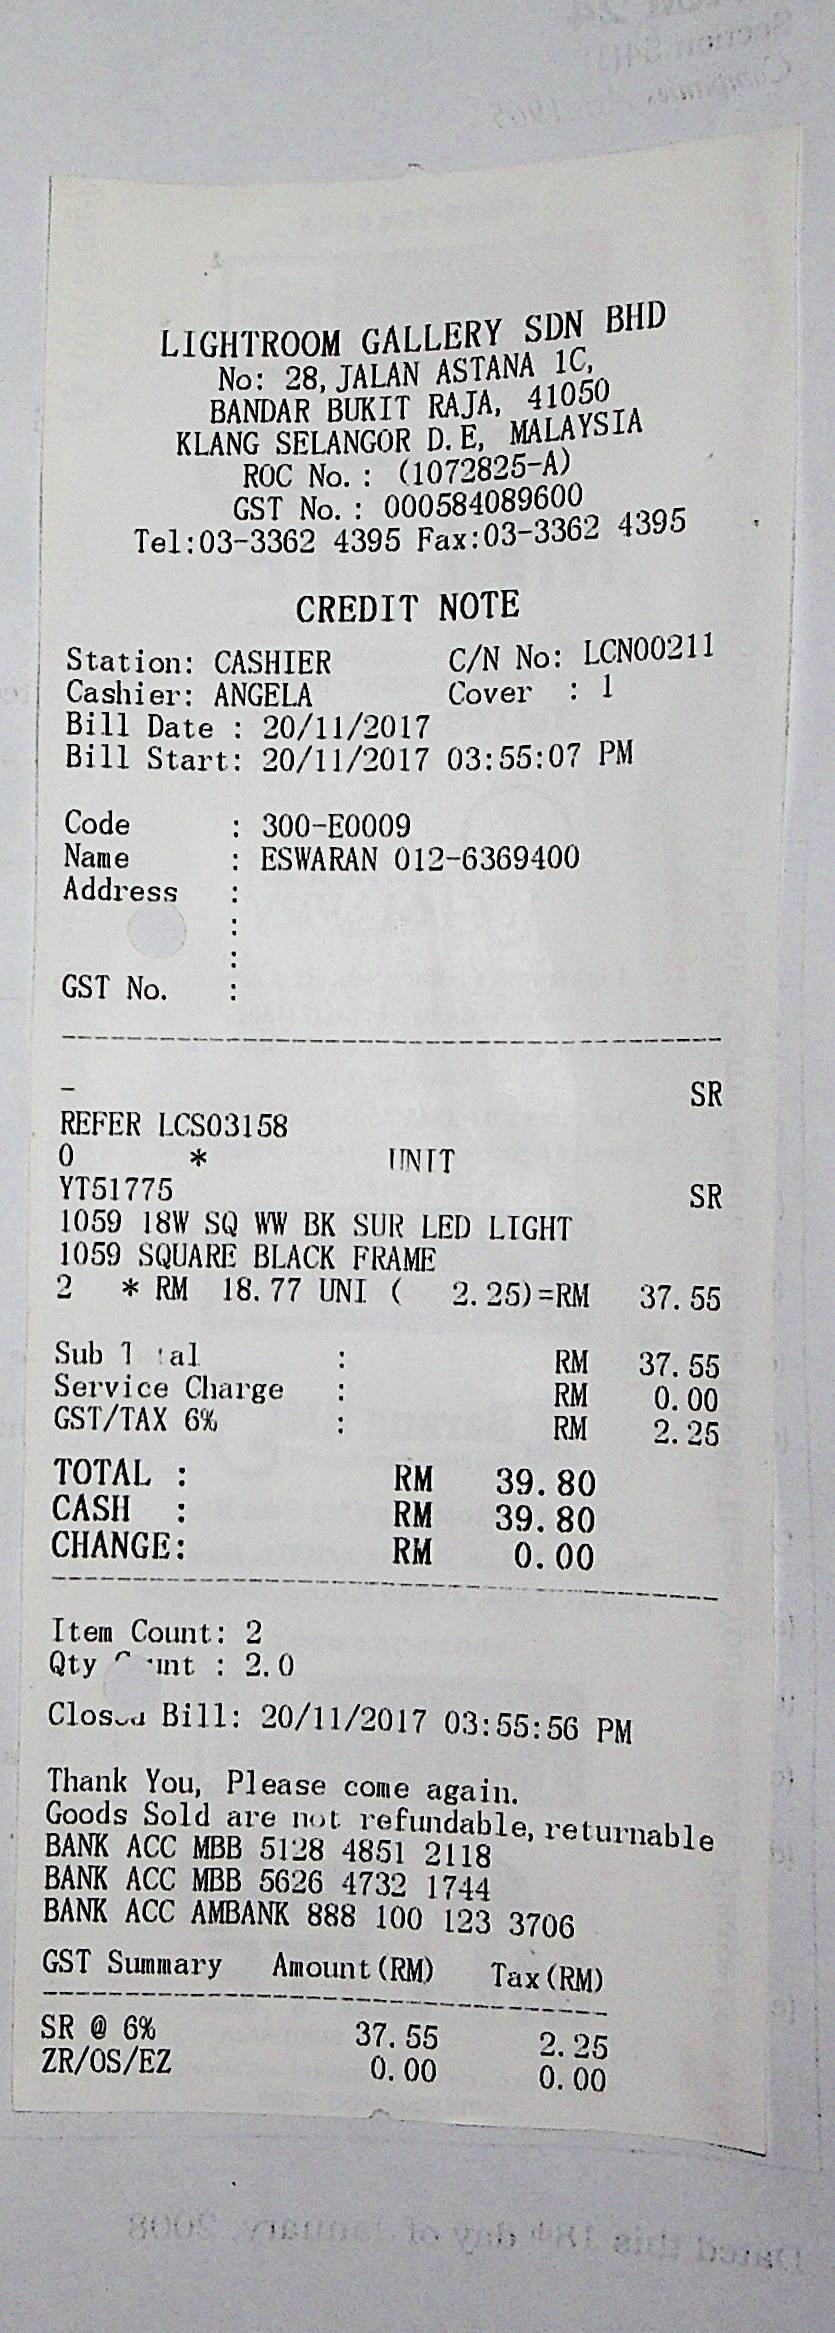
LIGHTROOM GALLERY SDN BHD
NO: 28, JALAN ASTANA 1C,
BANDAR BUKIT RAJA, 41050
KLANG SELANGOR D. E, MALAYSIA
ROC NO. : (1072825-A)
GST NO. : 000584089600
TEL:03-3362 4395 FAX:03-3362 4395
CREDIT NOTE
STATION: CASHIER
C/N NO: LCN00211
CASHIER: ANGELA
COVER : 1
BILL DATE : 20/11/2017
BILL START: 20/11/2017 03:55:07 PM
NT : 2.0
CODE
: 300-E0009
NAME
: ESWARAN 012-6369400
ADDRESS
:
:
:
GST NO.
:
-
SR
REFER LCS03158
0
*
UNIT
YT51775
SR
1059 18W SQ WW BK SUR LED LIGHT
1059 SQUARE BLACK FRAME
2
* RM 18.77 UNI ( 2.25)=RM 37.55
BILL: 20/11/2017 03:55:56 PM
ZR/OS/EZ
0.00
0.00
SUB TOTAL
:
RM
37.55
SERVICE CHARGE
:
RM
0.00
GST/TAX 6%
:
RM
2.25
TOTAL :
RM
39.80
CASH :
RM
39.80
CHANGE:
RM
0.00
ITEM COUNT: 2
QTY
CLOS
THANK YOU, PLEASE COME AGAIN.
GOODS SOLD ARE NOT REFUNDABLE, RETURNABLE
BANK ACC MBB 5128 4851 2118
BANK ACC MBB 5626 4732 1744
BANK ACC AMBANK 888 100 123 3706
GST SUMMARY
AMOUNT (RM)
TAX (RM)
SR @ 6%
37.55
2.25